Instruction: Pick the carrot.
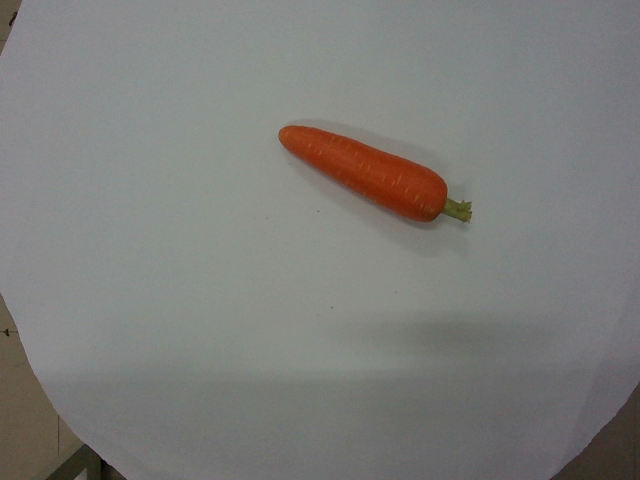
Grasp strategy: vertical